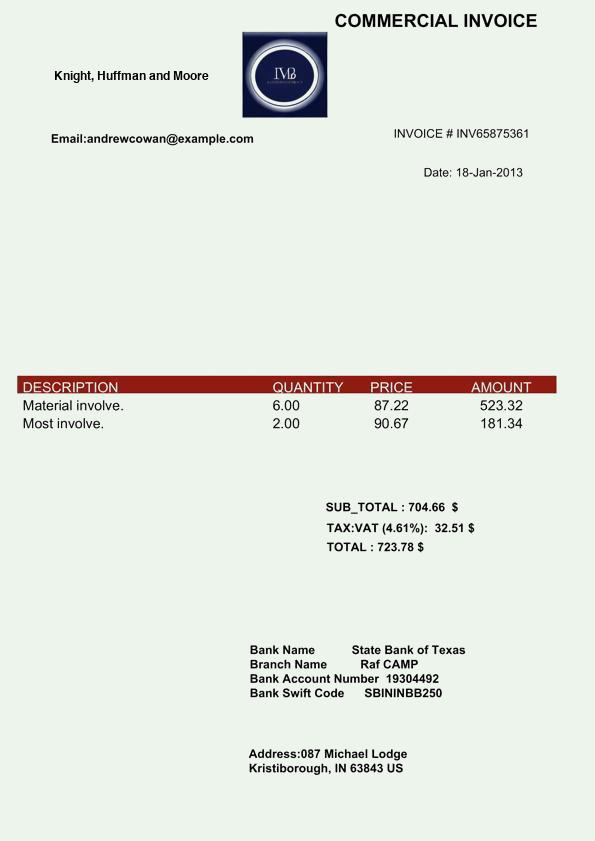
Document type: Invoice